Question: What appears to be the issue?
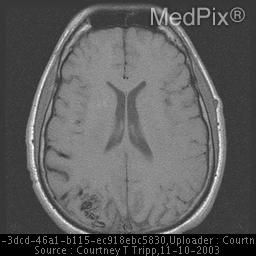
Answer: The findings suggest Right posterior parietal lobe arteriovenous malformation measuring
2.1 x 1.5 x 1.7cm with no obvious deep drainage noted and no eloquent brain
parenchyma involved.  As an MRA was not obtained, a aneurysm cannot be
entirely excluded.. Right posterior parietal lobe arteriovenous malformation.  This malformation has an enlarged feeding artery from a branch of the distal right middle cerebral
artery and a large draining vein which communicates with the superior
sagittal sinus.. The patient might have a history of History: 21y.o. male s/p resection of upper back melanoma with clear margins, work up for possible metastatic melanoma to the brain prior to selection for an NIH study for melanoma vaccine. No symptomatic complaints.  This young individual underwent a brain MRI with contrast to determine possible melanoma metastatic lesions to the brain.  An incidental arteriovenous malformation was discovered on imaging..